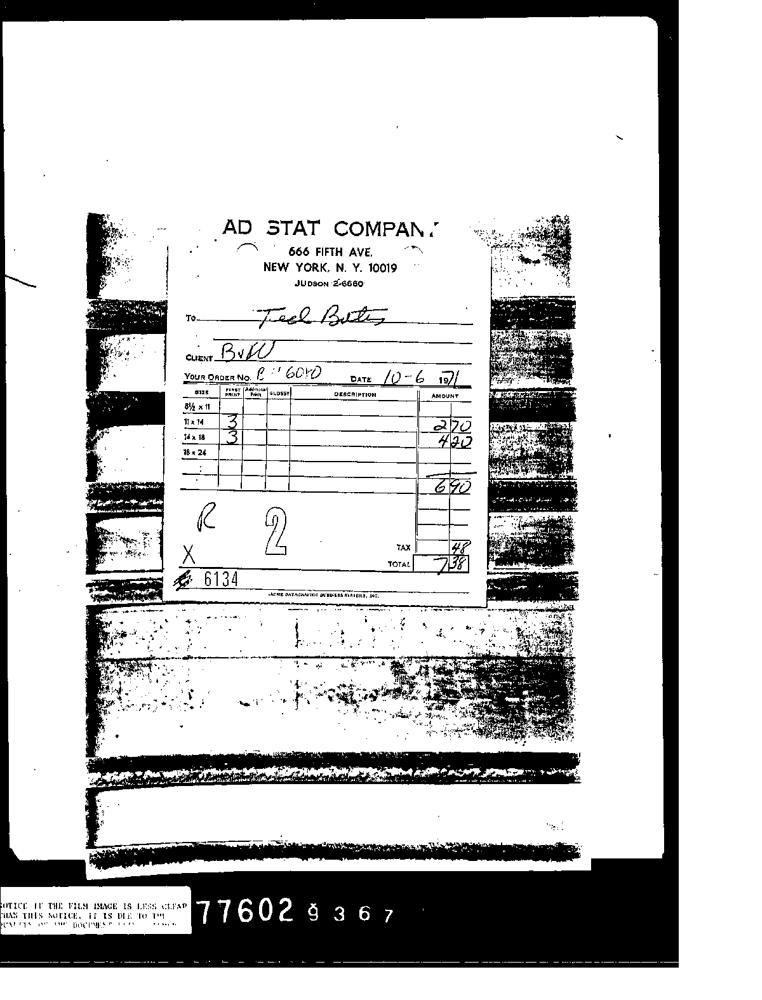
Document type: Invoice